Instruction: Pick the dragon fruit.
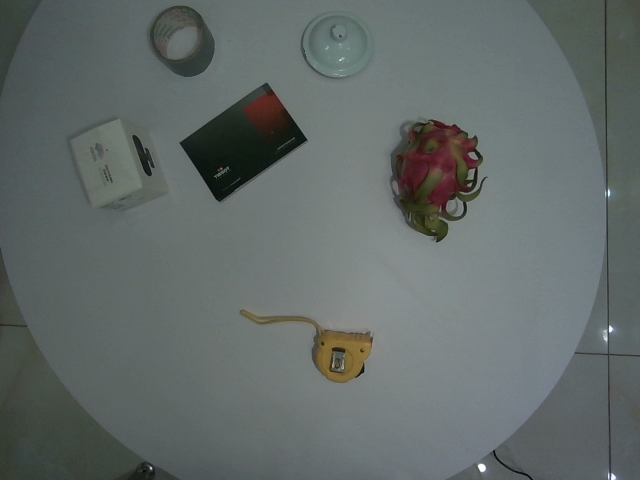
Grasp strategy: vertical